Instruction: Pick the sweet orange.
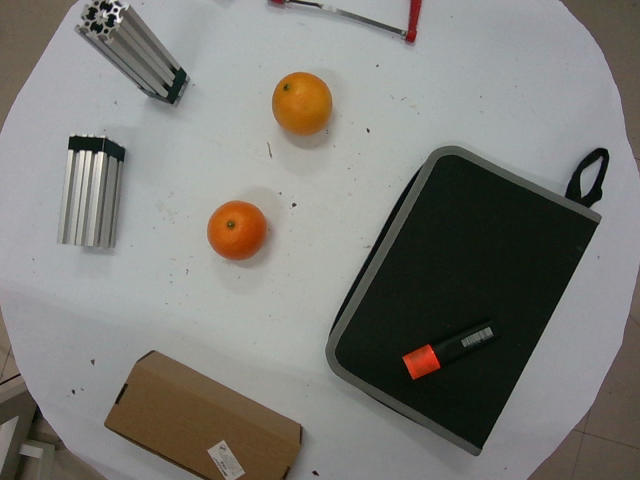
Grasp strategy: vertical